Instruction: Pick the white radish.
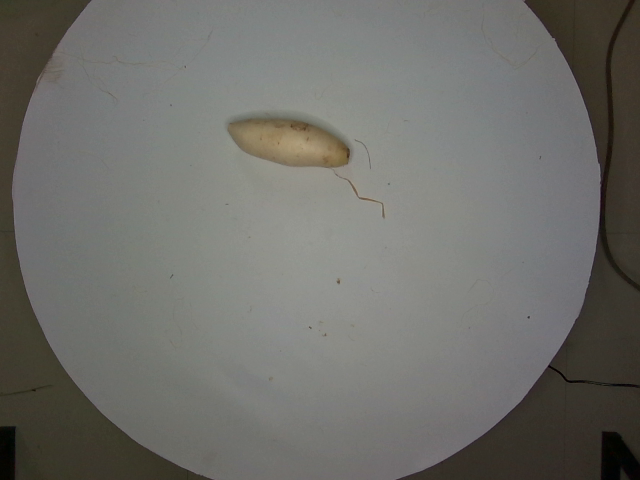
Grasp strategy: vertical